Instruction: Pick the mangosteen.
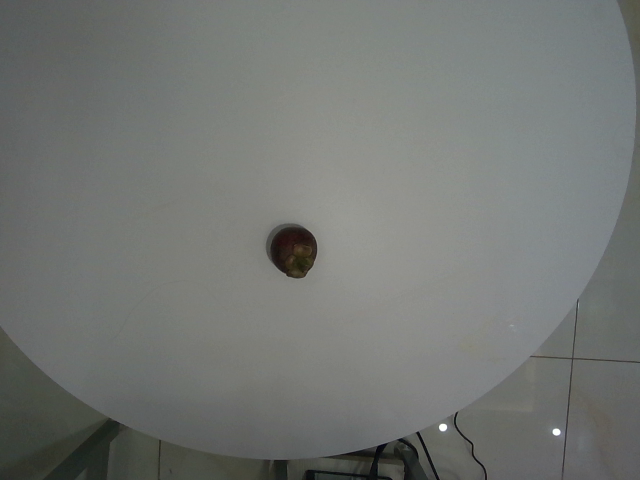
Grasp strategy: vertical